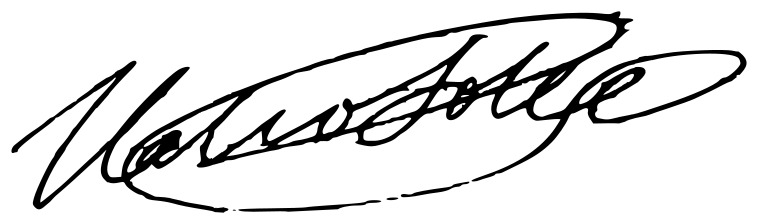
Signature of: josé calvo sotelo